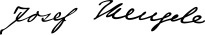
Signature of: josef mengele